Question: In what way does the history help explain the case?
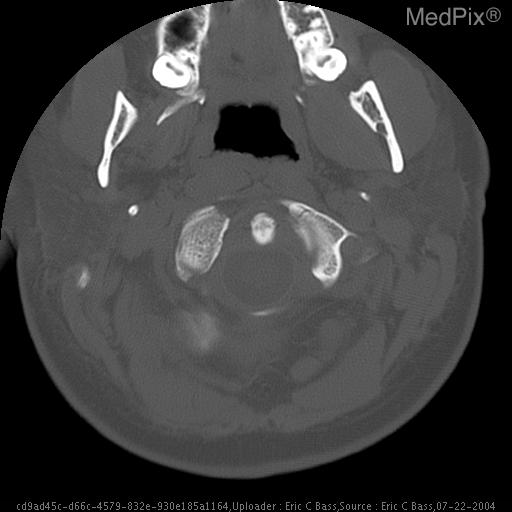
Answer: The patient's history of 27 year old female involved in high speed motor vehicle accident. is key in understanding the case.